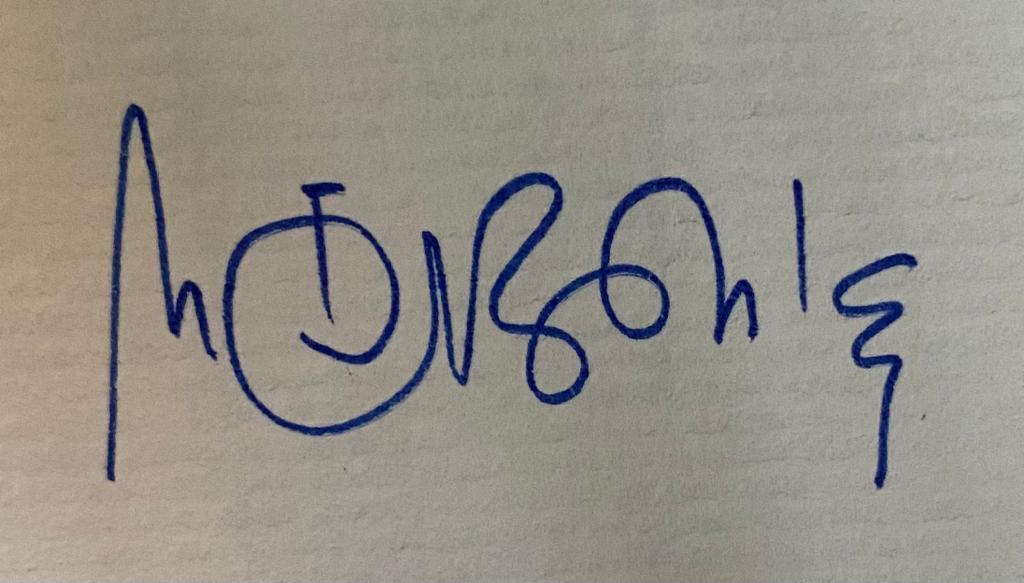
Signature of: manuel ferrand murillo